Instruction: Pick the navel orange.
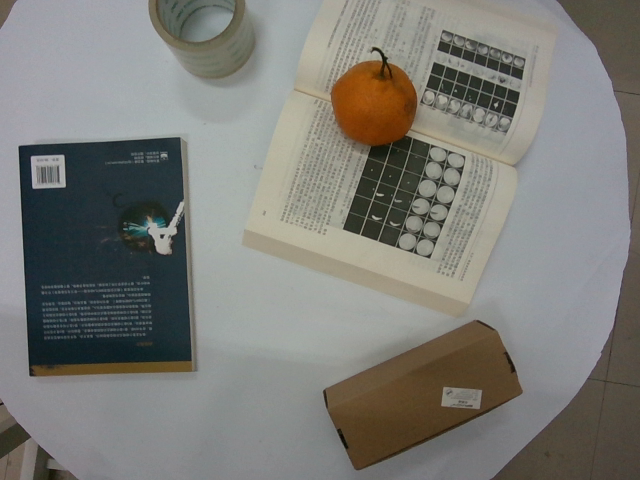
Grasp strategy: vertical